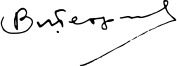
Signature of: vladimir i georgiev